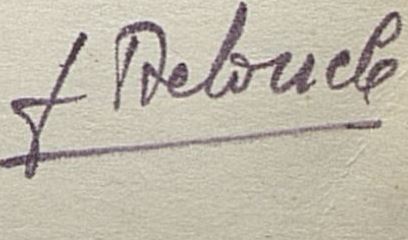
Signature of: josep deloncle